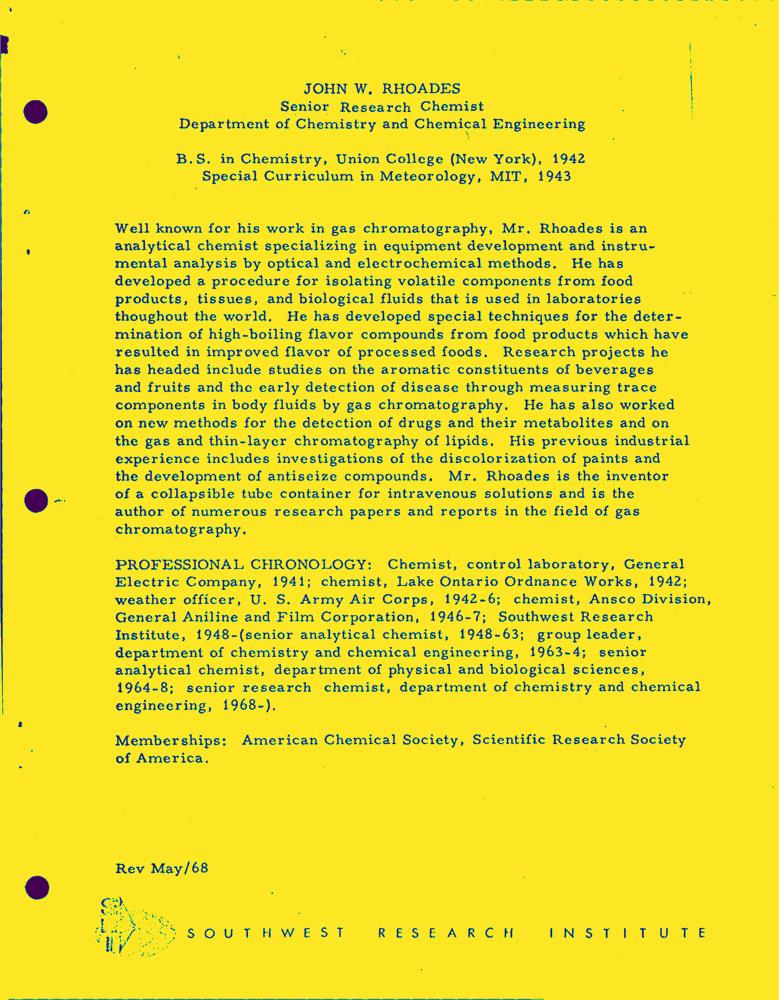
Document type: Resume-Doc